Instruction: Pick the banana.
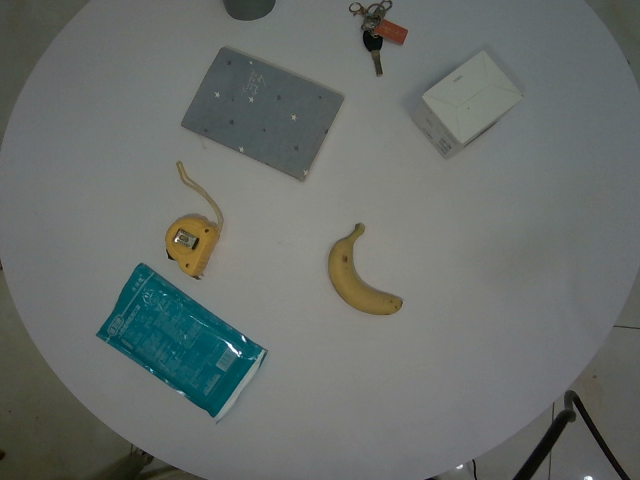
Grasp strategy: vertical